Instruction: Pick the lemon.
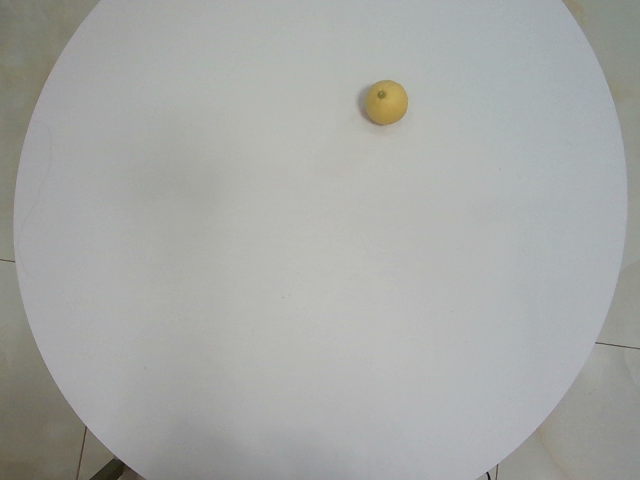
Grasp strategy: vertical